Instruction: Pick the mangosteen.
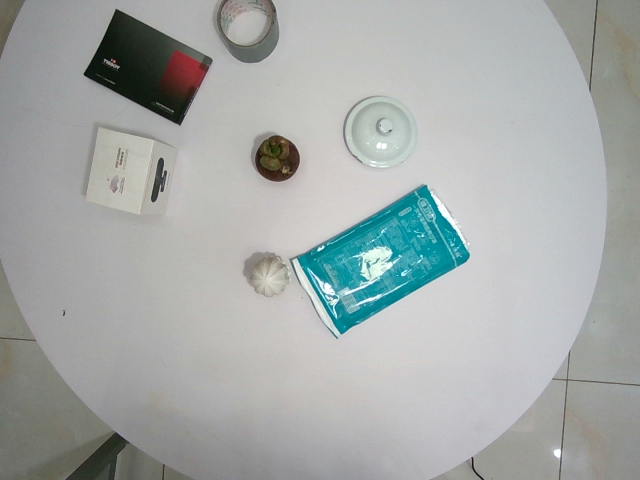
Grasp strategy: vertical